Question: Describe the condition in detail:
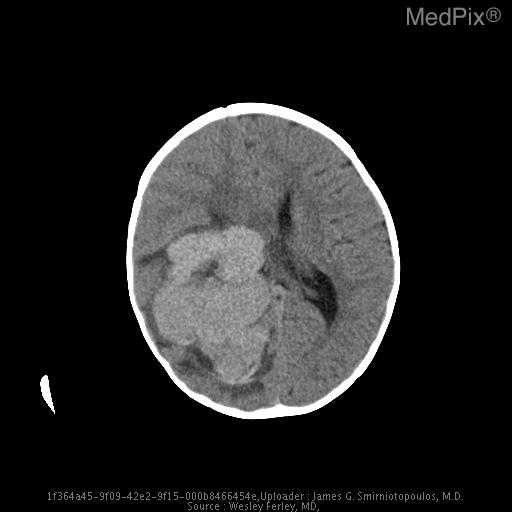
Answer: The disease is discussed as: Choroid Plexus Papilloma (WHO Grade I)
Choroid Plexus Carcinoma (WHO Grade III-IV)
Cell of Origin: Choroid plexus epithelium

Common Locations:
Adults - Fourth ventricle
Children - Lateral ventricle

Demographics: Children > Adults. 40-50% papillomas seen in first year of life, 85% < 5 yrs.  May be a congenital. Carcinomas usually seen only in pediatric age group.

Clinical Presentation: Hydrocephalus with headaches

Histology: Papillomas have characteristic lobulated gross appearance. Most are well-differentiated and may resemble normal choroid plexus, however, anaplastic transformation may occur. Parenchymal invasion suggests carcinoma, but can be seen with benign tumors as well.

Transformation of papilloma into carcinoma has been reported.

Special Stains: Cytokeratin distinguishes CPP from ependymoma; Prealbumin (transthyretin) may be helpful (although choroid metastases may also stain positive)
Progression: CSF seeding may occur in both papillomas and carcinomas.

Radiology: Well-demarcated intraventricular (or cerebellopontine angle) mass with hydrocephalus. Calcification especially frequent in fourth ventricular tumors. In adult patients the fourth ventricle is more common. The tumor is attached to the choroid plexus.

Comments: Hydrocephalus may reflect multiple factors, including CSF over-production, ventricular obstruction, and impaired CSF reabsorption. Can present as a congenital brain tumor or neoplasm.

===================================================
[REF 1]
"Choroid plexus tumours are rare epithelial brain tumours and limited information is available regarding their biology and the best treatment. A meta-analysis was done to determine prognostic factors and the influence of various treatment modalities. A thorough review of the medical literature (1966-1998) revealed 566 well-documented choroid plexus tumours. These were entered into a  database, which was analysed to determine prognostic factors and treatment modalities. Most patients with a supratentorial tumour
 were children, while the most common sites in adults were the fourth ventricle and the cerebellar pontine angle. Cerebellar pontine angle tumours were more frequently benign. Histology was the most important prognostic factor, as one, five, and 10-year projected survival rates were 90, 81, and 77% in choroid plexus-papilloma (n=353) compared to only 71, 41, and 35% in choroid plexus-carcinoma respectively (P<0.0005). Surgery was prognostically relevant for both choroid plexus-papilloma (P=0.0005) and choroid plexus-carcinoma (P=0.0001). Radiotherapy was associated with significantly better survival in choroid plexus-carcinomas.

Eight of 22 documented choroid plexus-carcinomas responded to chemotherapy. Relapse after primary treatment was a poor prognostic factor in choroid plexus-carcinoma patients but not in choroid plexus-papilloma patients. Treatment of choroid plexus tumours should start with radical surgical resection. This should be followed by adjuvant treatment in case of choroid plexus-carcinoma, and a "wait and see" approach in choroid plexus-papilloma. Copyright 2002 Cancer Research UK"